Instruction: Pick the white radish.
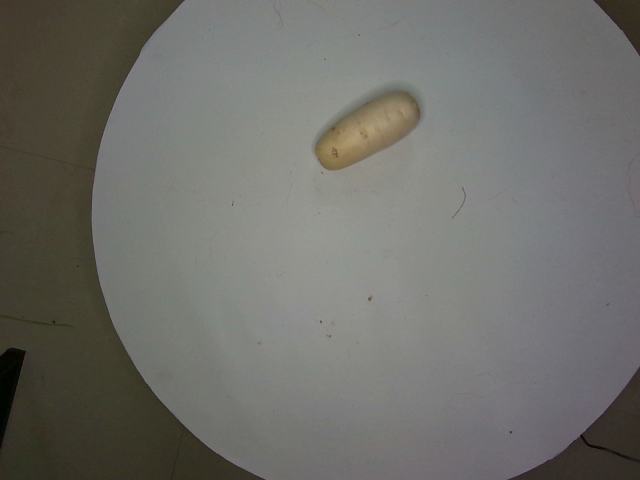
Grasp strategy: vertical